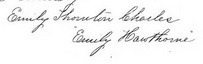
Signature of: emily thornton charles